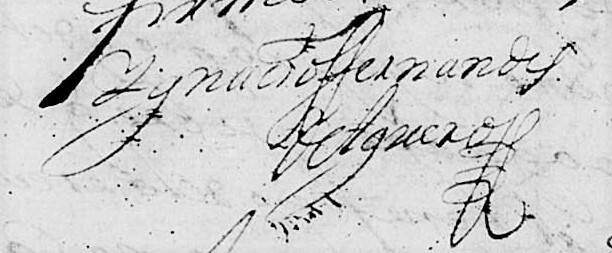
Signature of: ignacio fernández de agüero